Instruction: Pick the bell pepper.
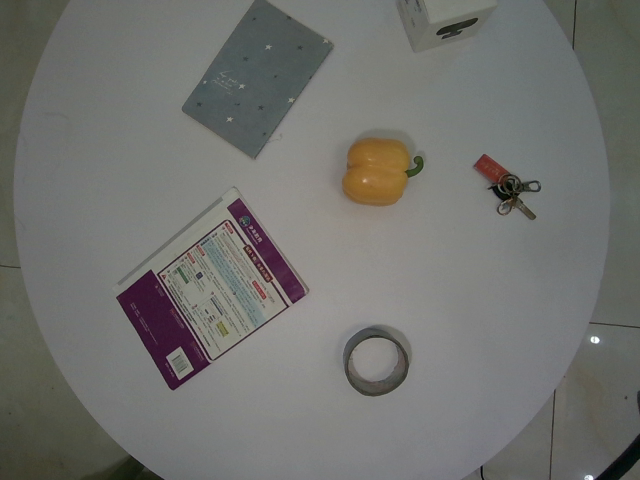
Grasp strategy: vertical